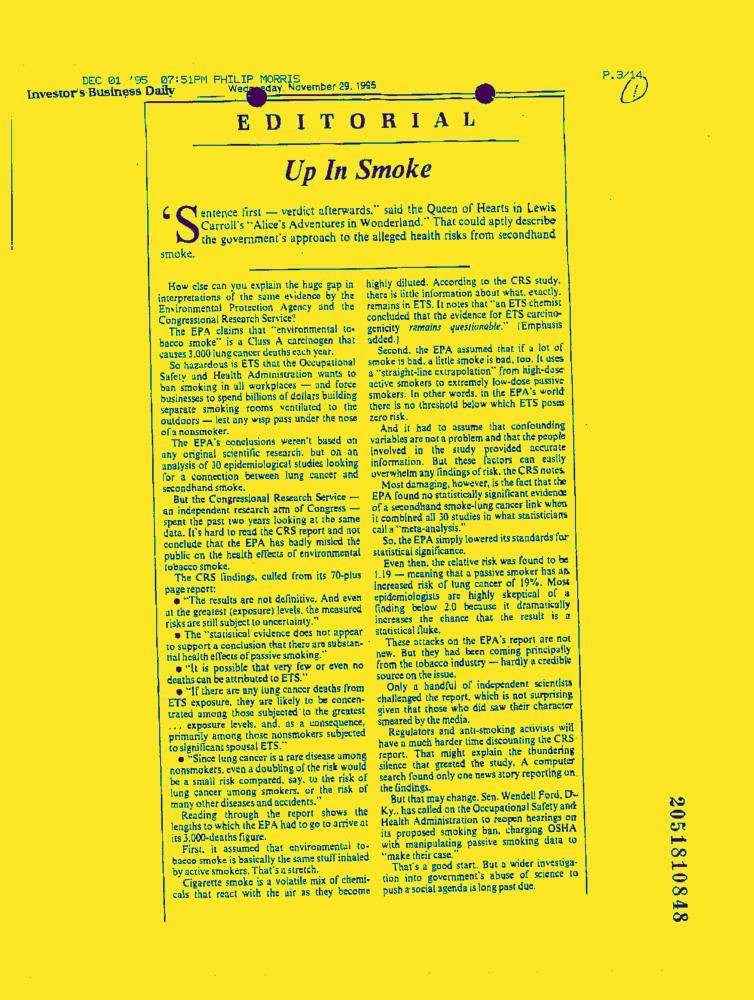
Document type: News-Article